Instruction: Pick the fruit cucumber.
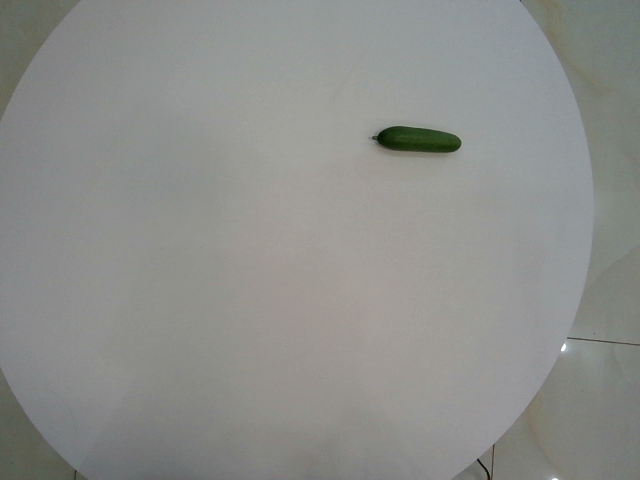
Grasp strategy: vertical